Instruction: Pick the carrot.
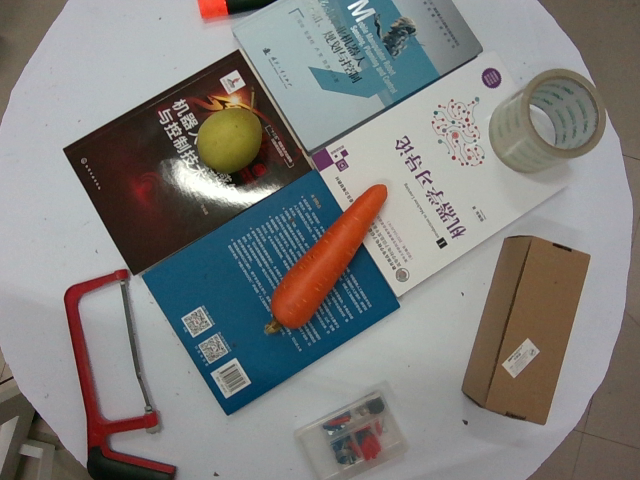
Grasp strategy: vertical